Question: Which state is mentioned in the document?
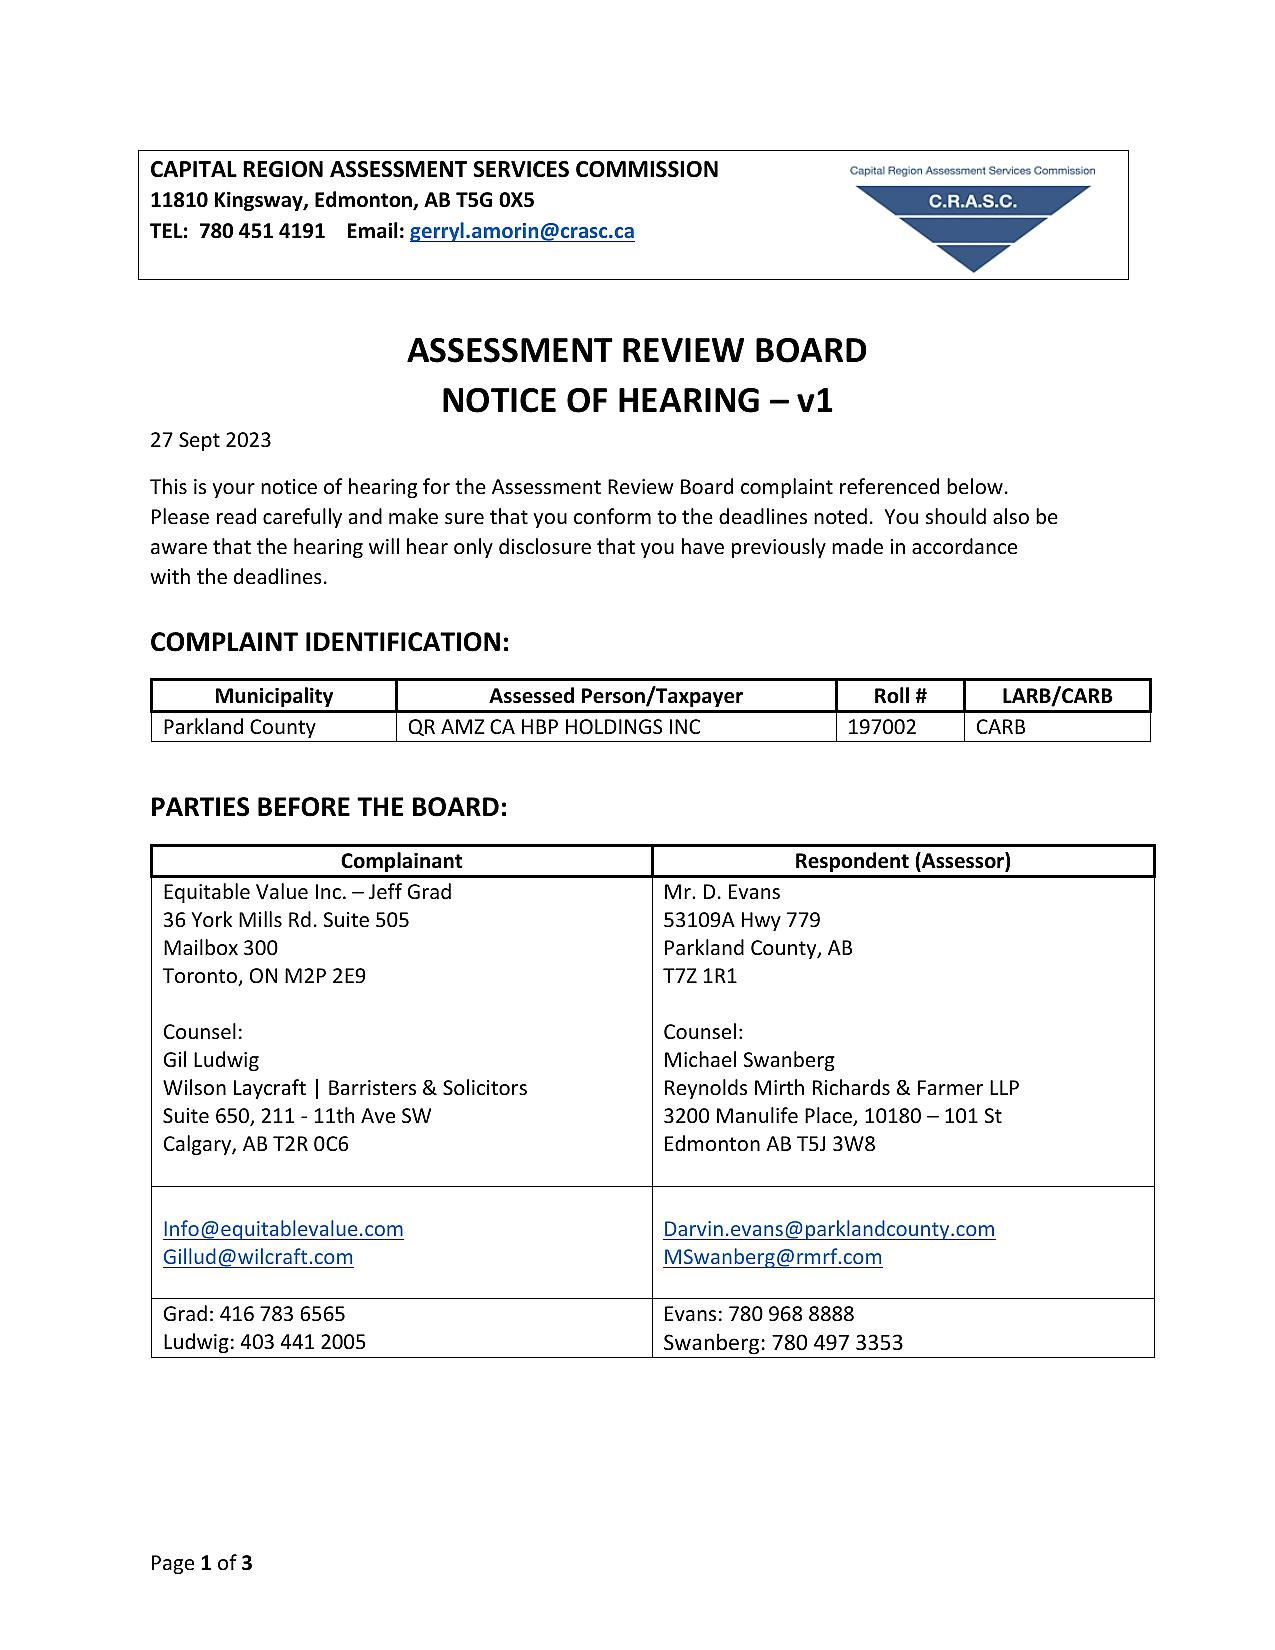
Answer: "AB"